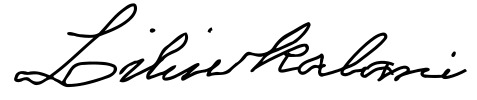
Signature of: liliʻuokalani